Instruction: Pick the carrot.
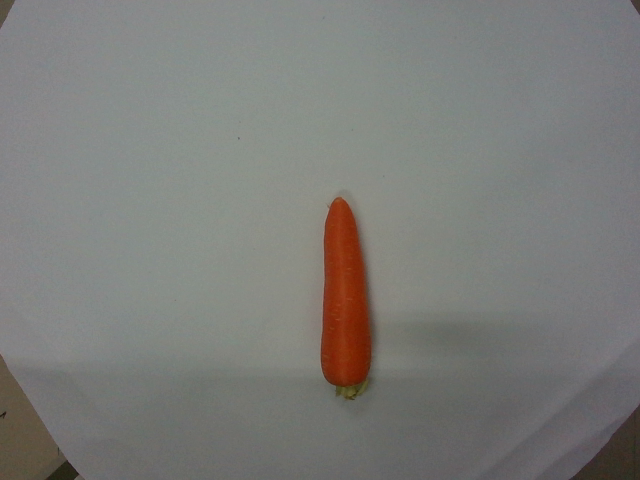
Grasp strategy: vertical